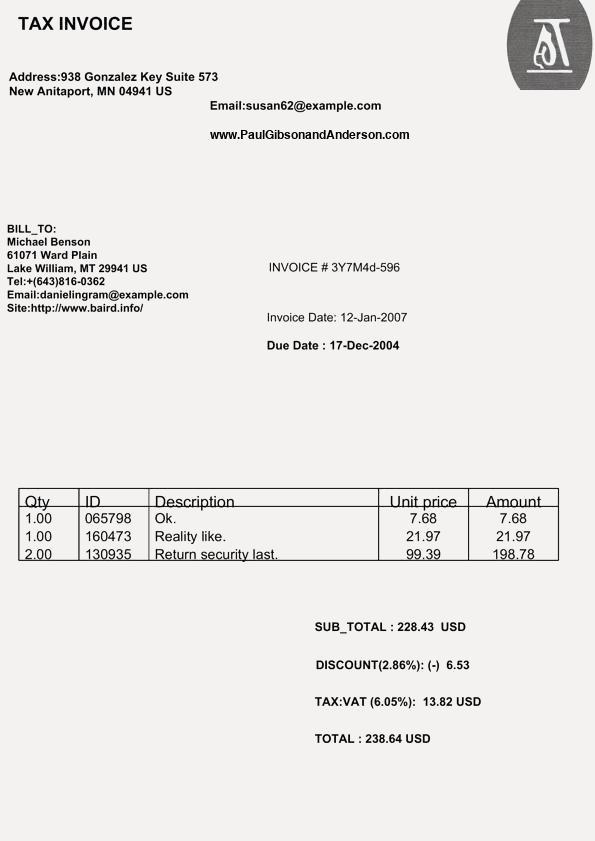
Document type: Invoice